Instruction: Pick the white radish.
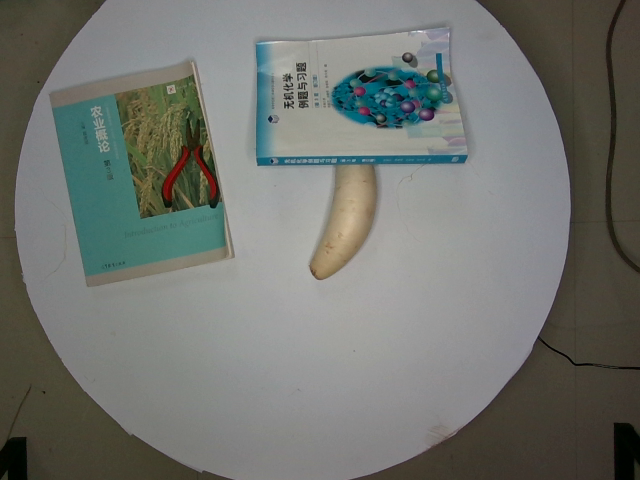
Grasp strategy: vertical